Question: What jurisdiction, city, or county is the document associated with?
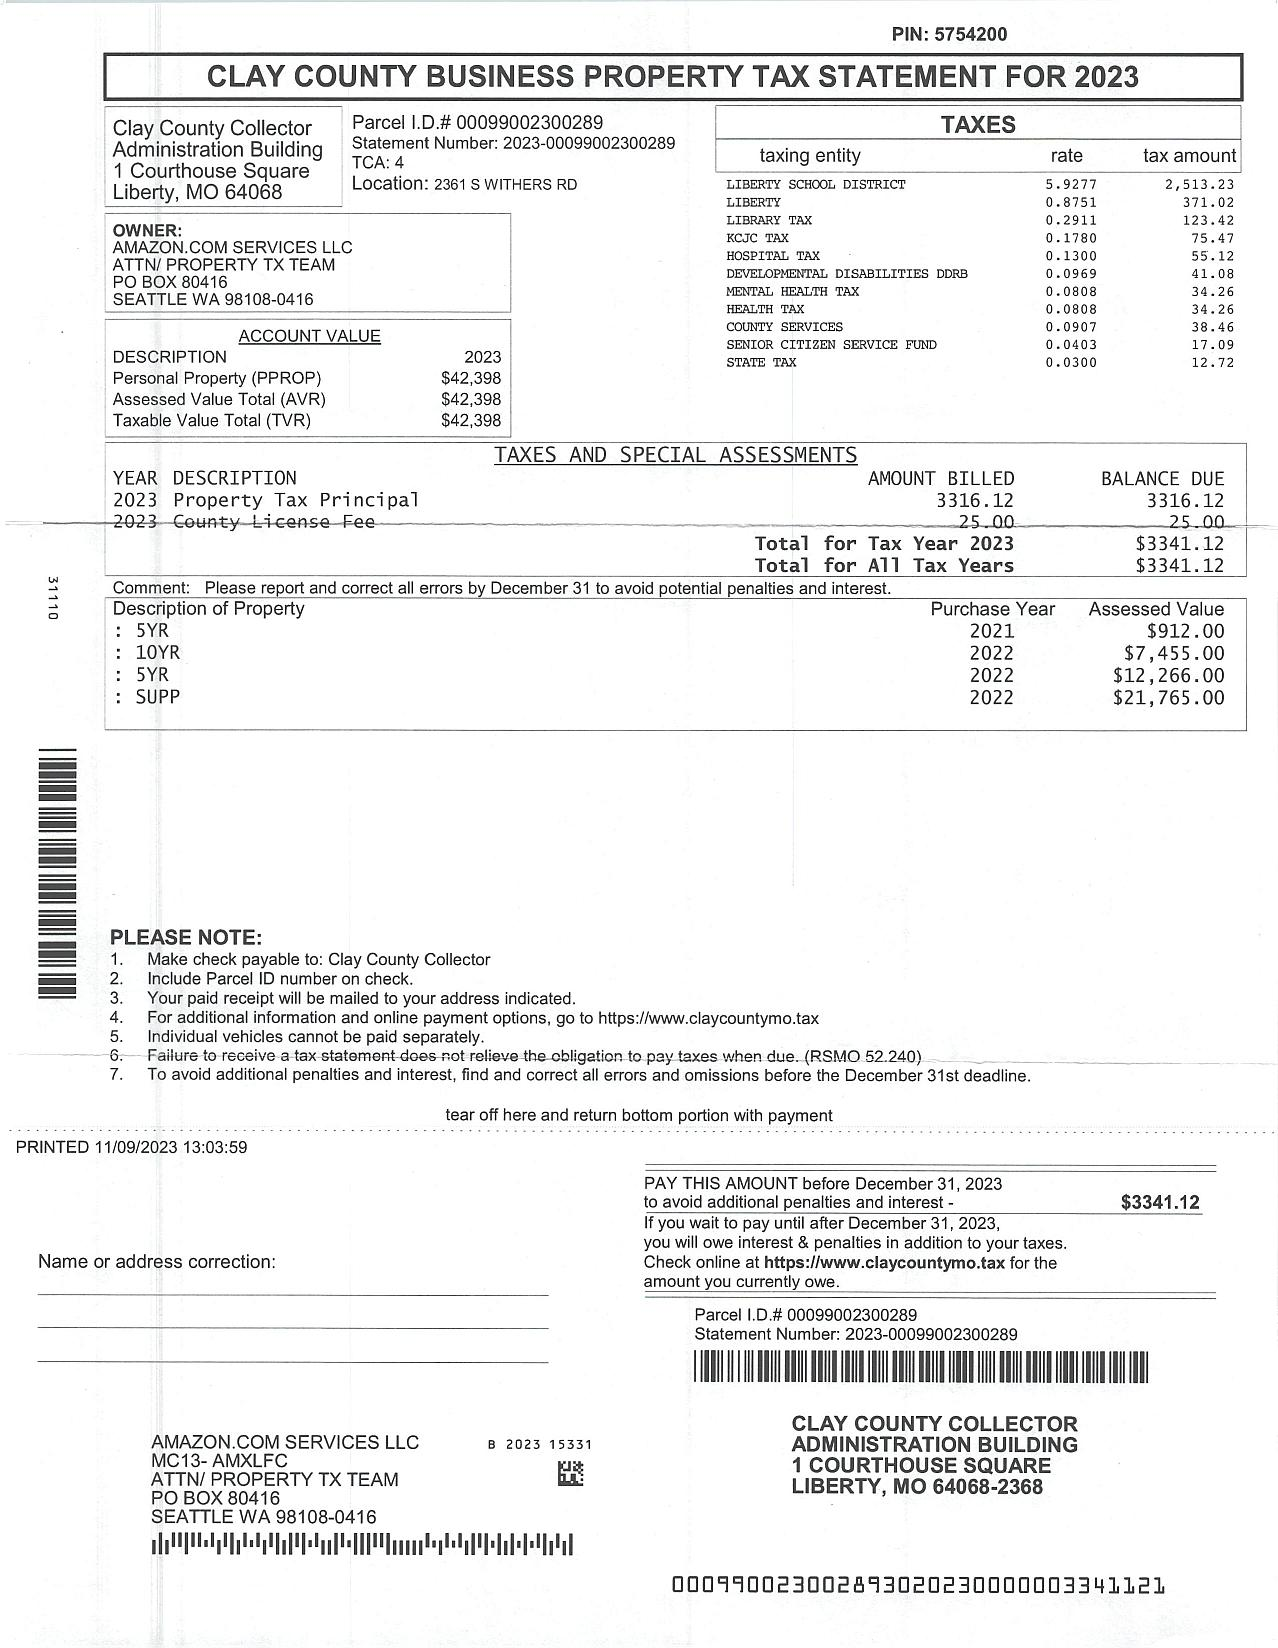
Answer: "Clay County"